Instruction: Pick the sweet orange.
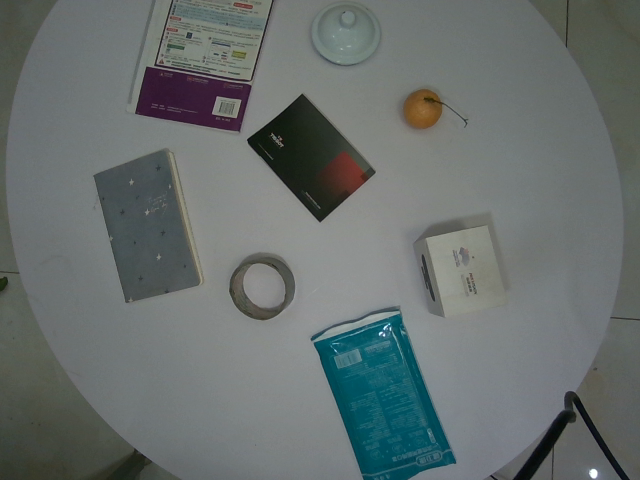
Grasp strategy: vertical